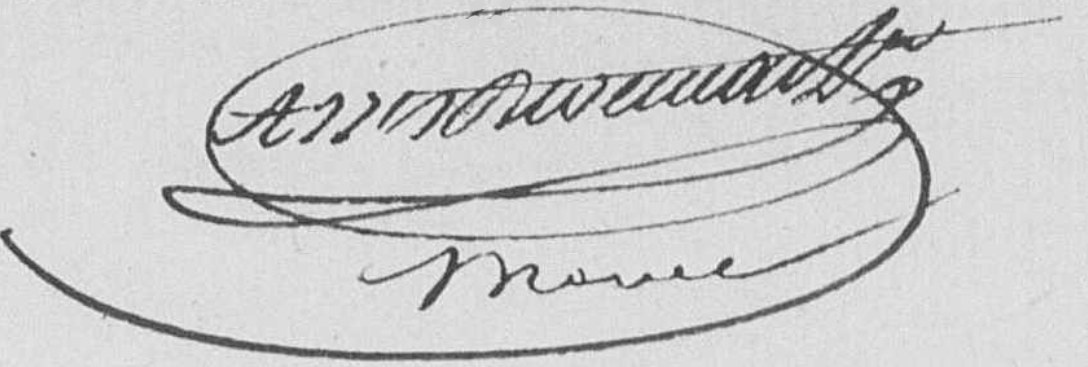
Signature of: arnold bloemarts